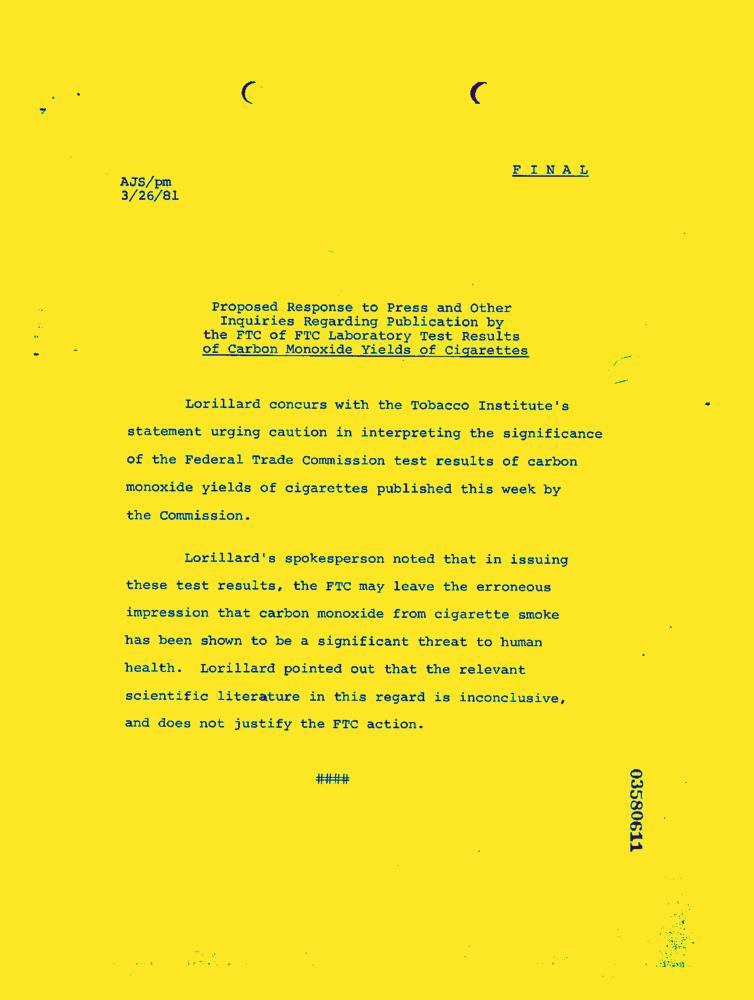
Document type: News-Article